Question: What is the name of the tenant mentioned in the document?
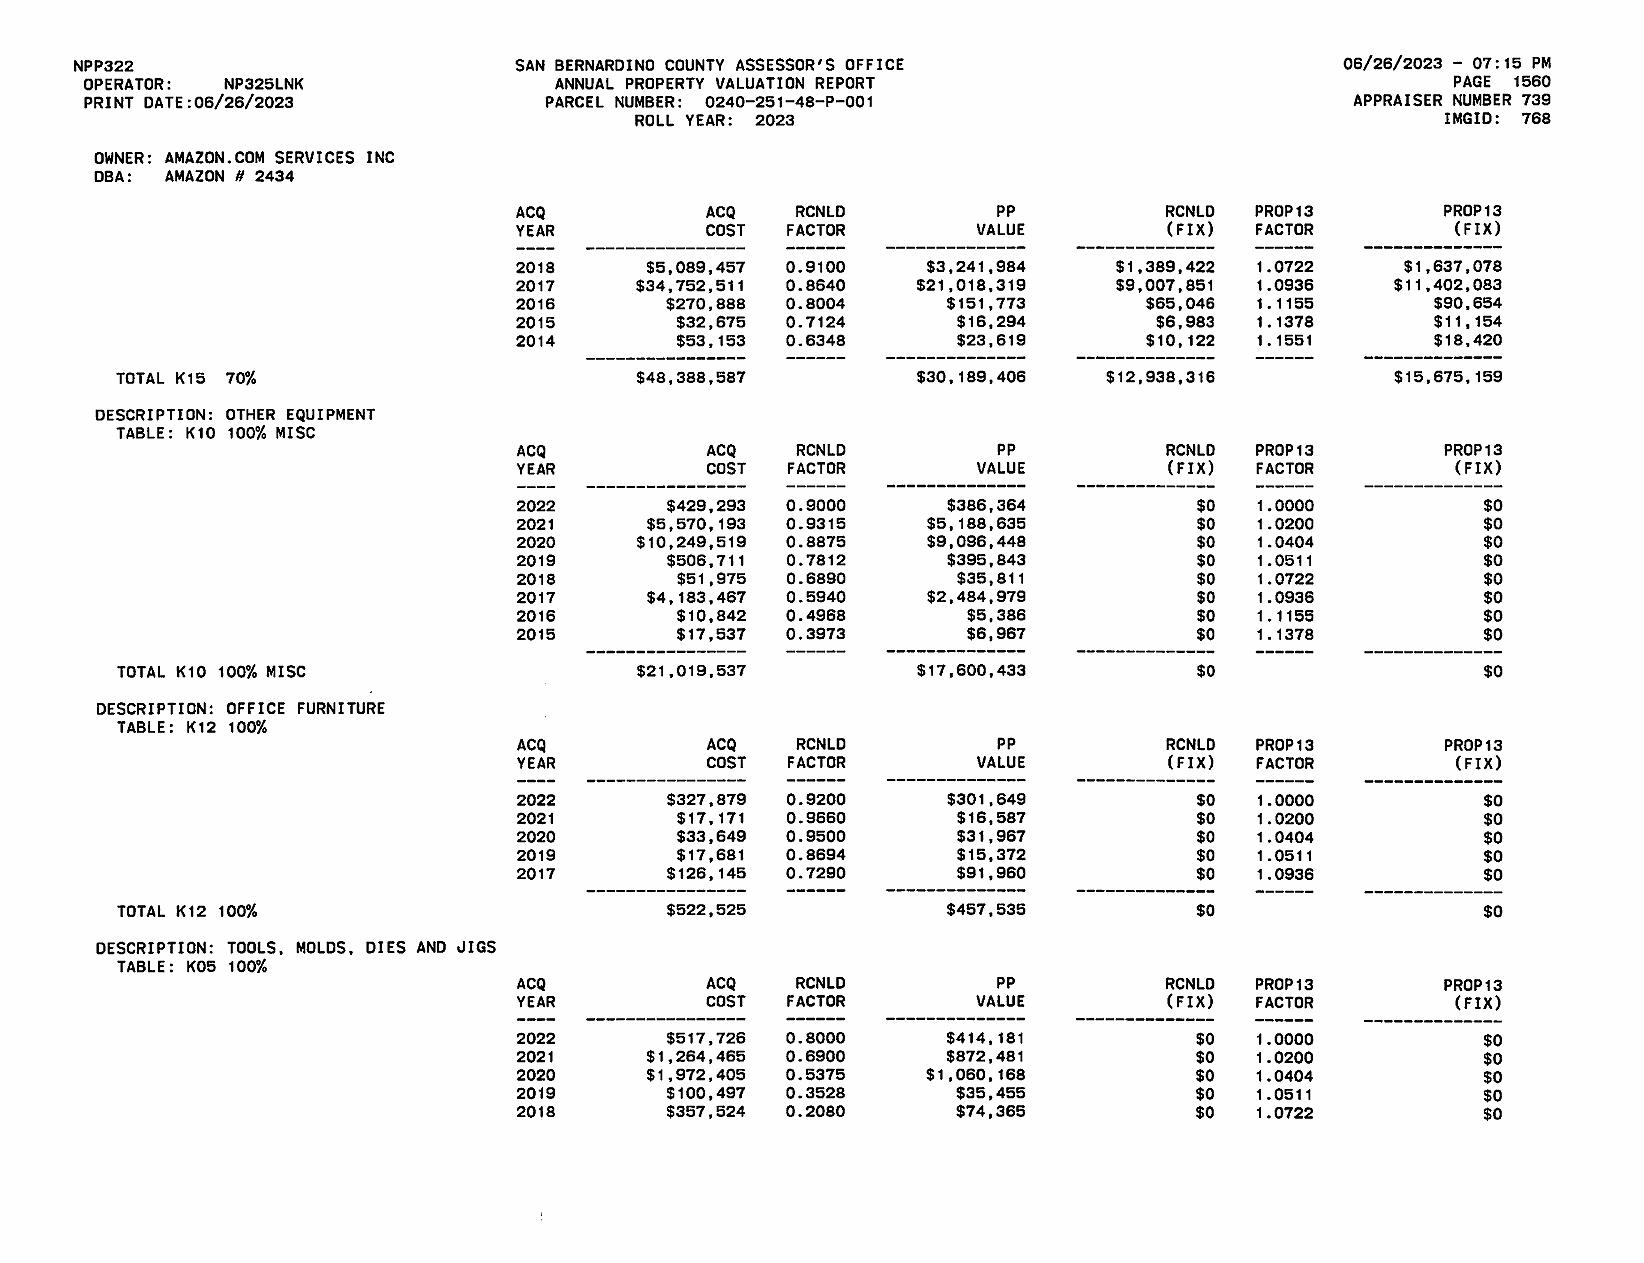
Answer: "AMAZON.COM SERVICES INC"